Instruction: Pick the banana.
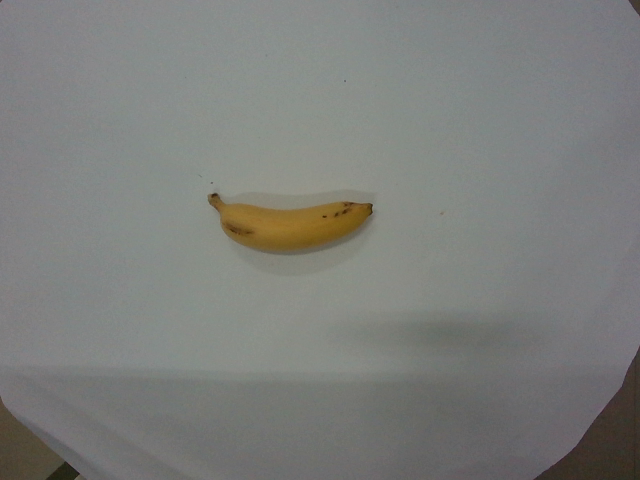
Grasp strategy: vertical